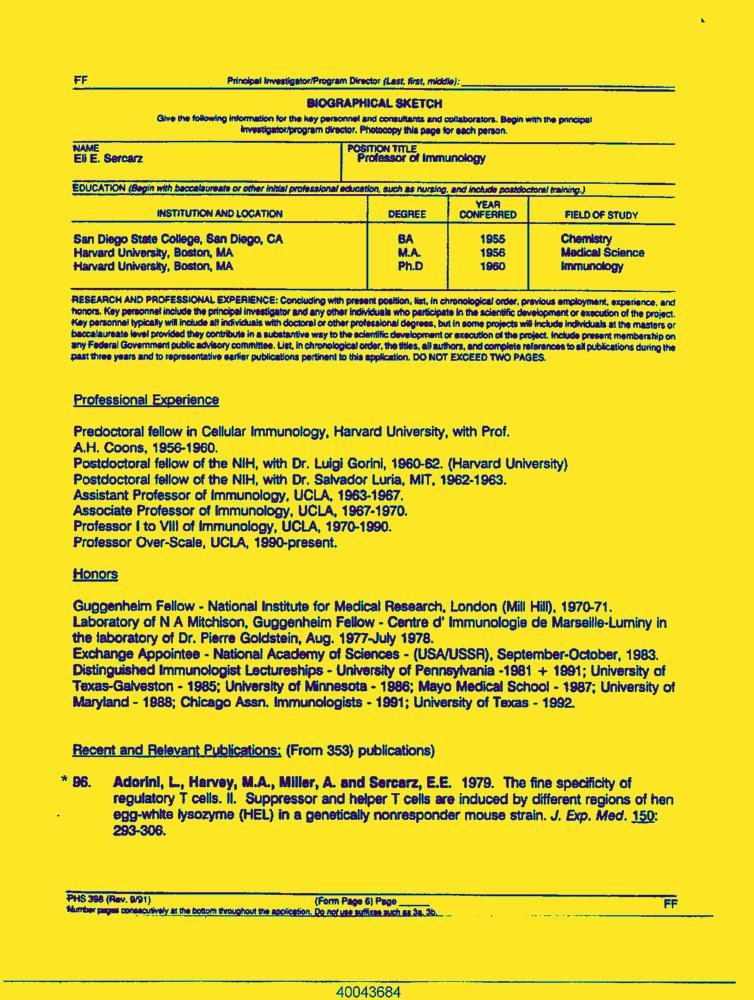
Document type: Resume-Doc